Question: What is the name of the tenant mentioned in the document?
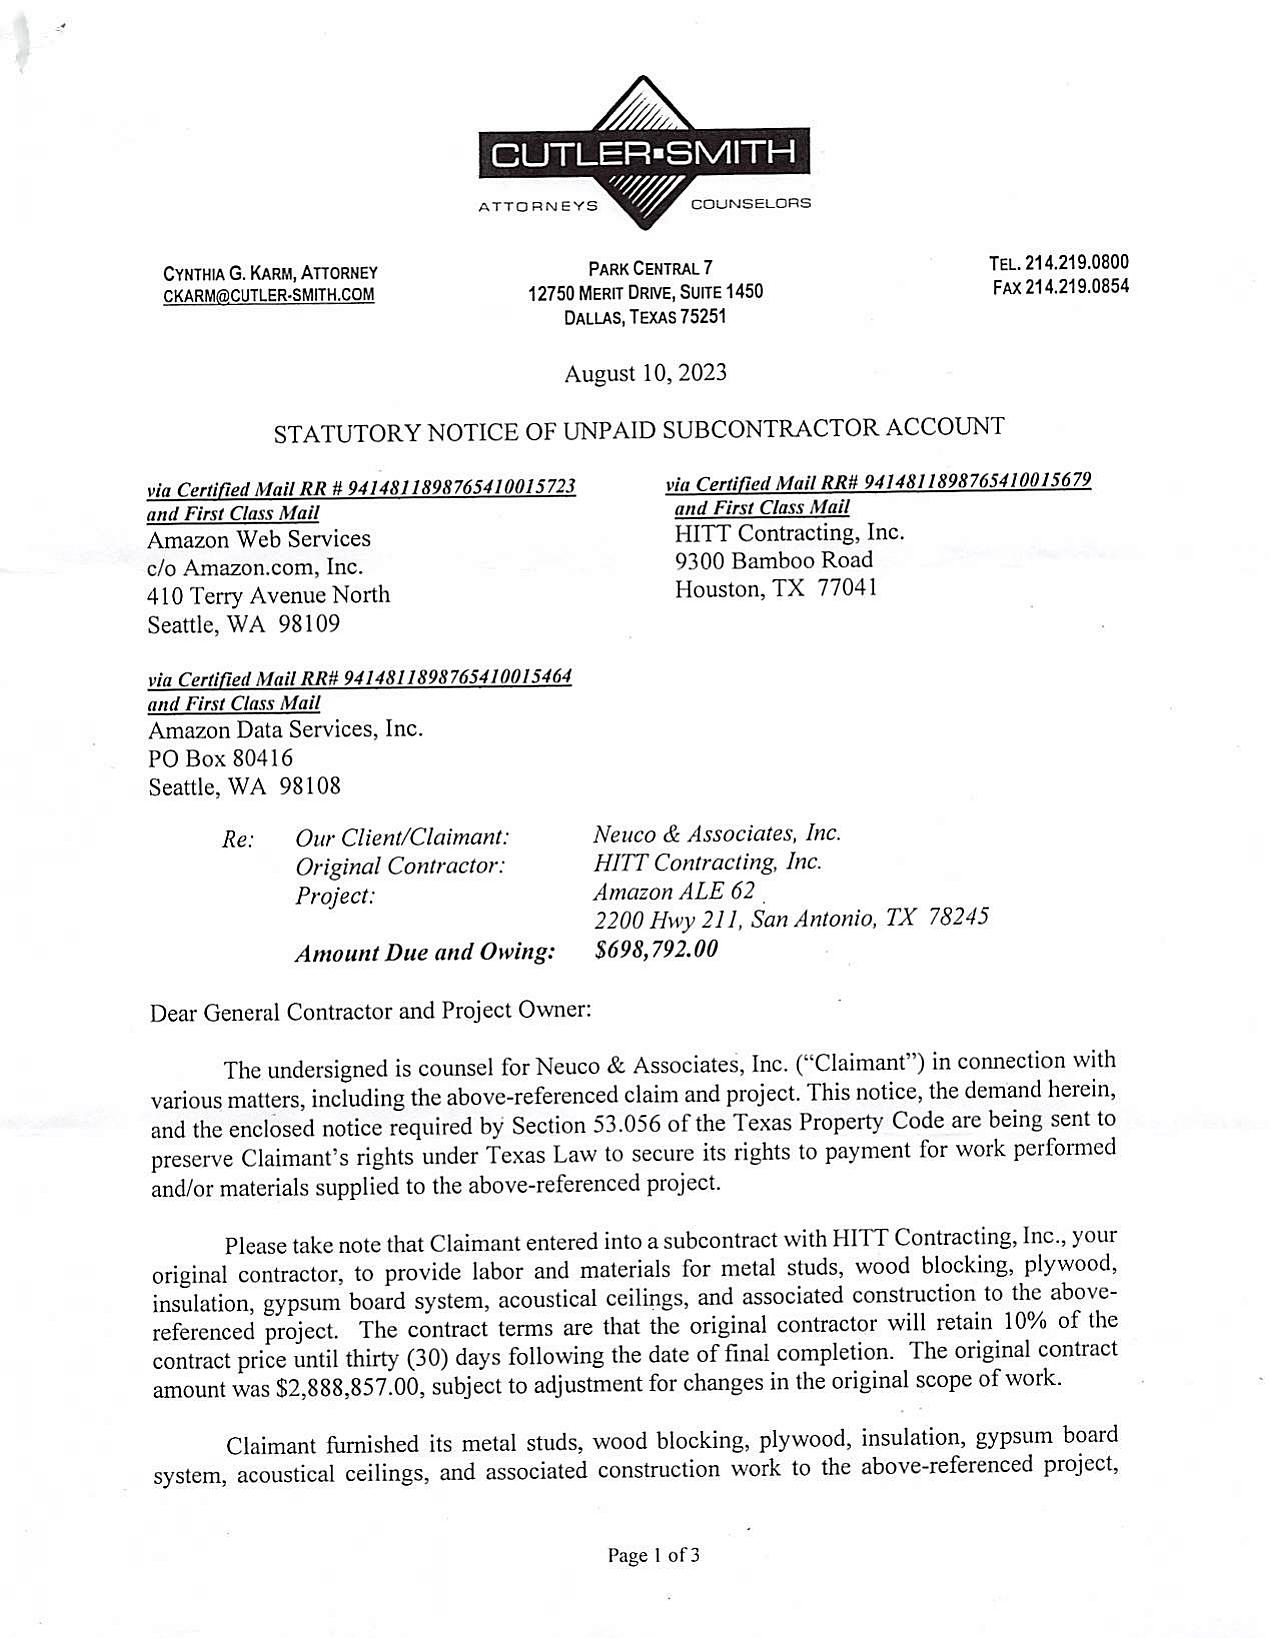
Answer: "HITT Contracting, Inc."